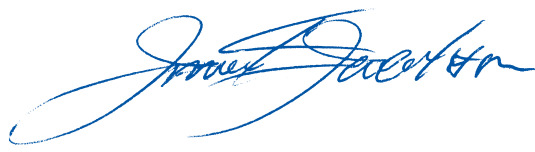
Signature of: jonathan jacobson